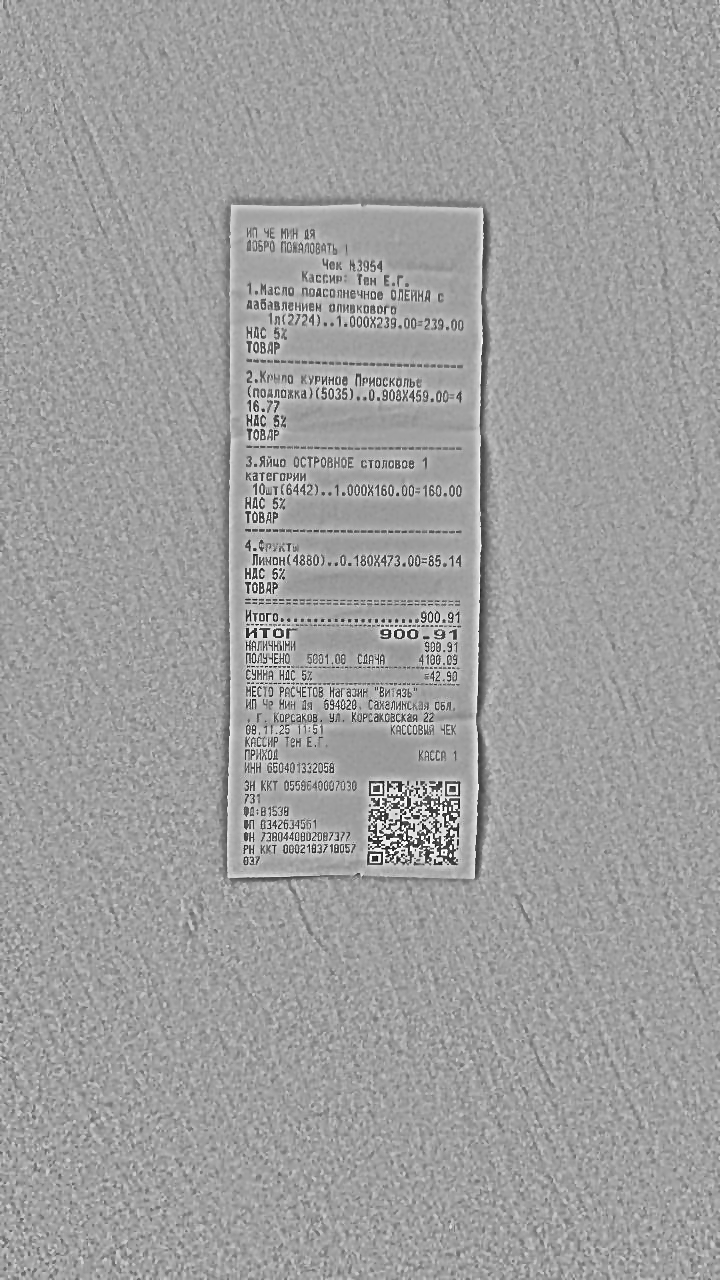
Продавец: ИП ЧЕ МИН ДЯ
ИНН: 650401332058
Дата: 08.11.25
Товары: Масло подсолнечное ОЛЕЙНА с добавлением оливкового 1л(2724); Крыло куриное Приосколье (подложка) (5035); Яйцо ОСТРОВНОЕ столовое 1 категории 10шт(6442); Фрукты Лимон(4880)
Количество: 1.000; 0.908; 1.000; 0.180
Цена: 239.00; 459.00; 160.00; 473.00
Сумма: 239.00; 416.77; 160.00; 85.14
Итого: 900.91